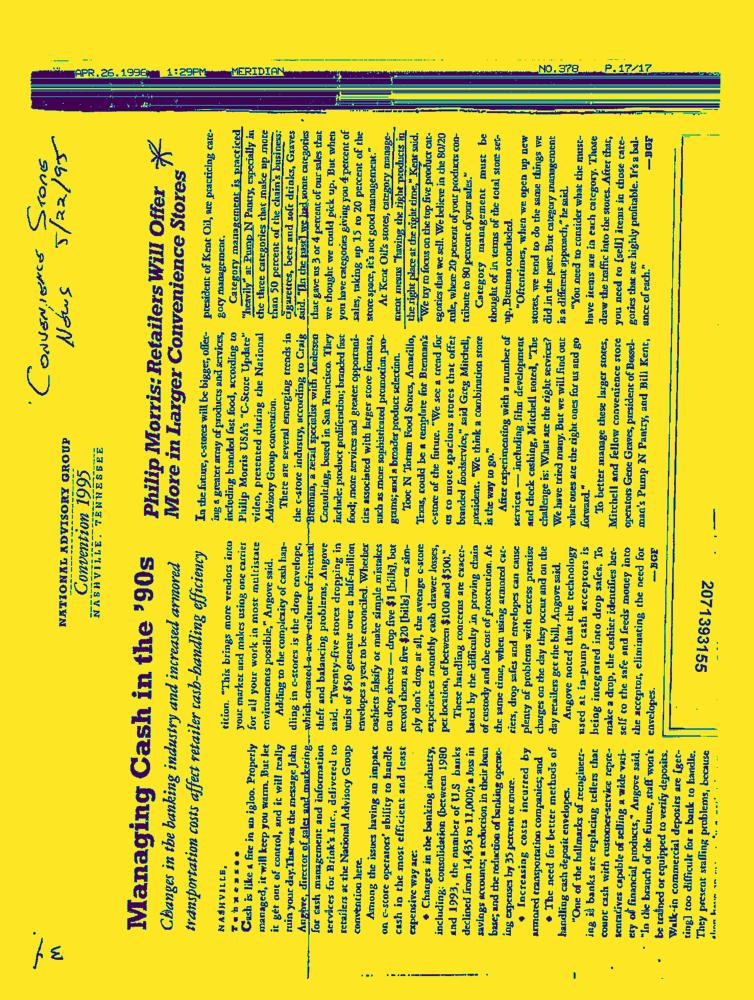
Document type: News-Article